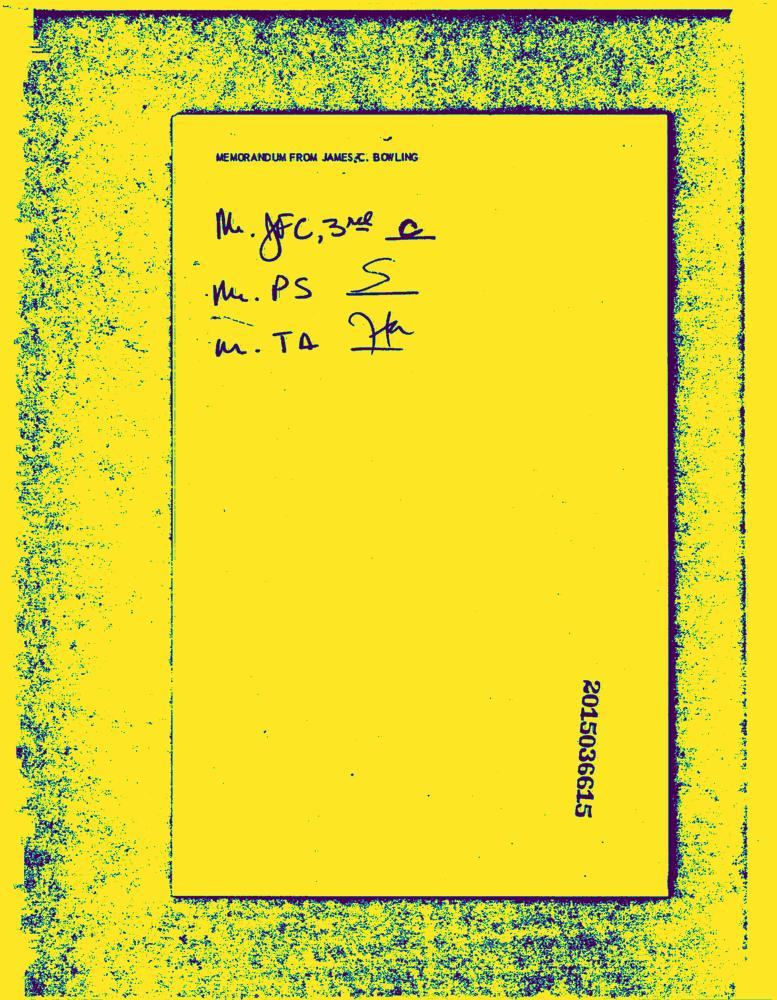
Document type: News-Article